Question: What is the potential diagnosis?
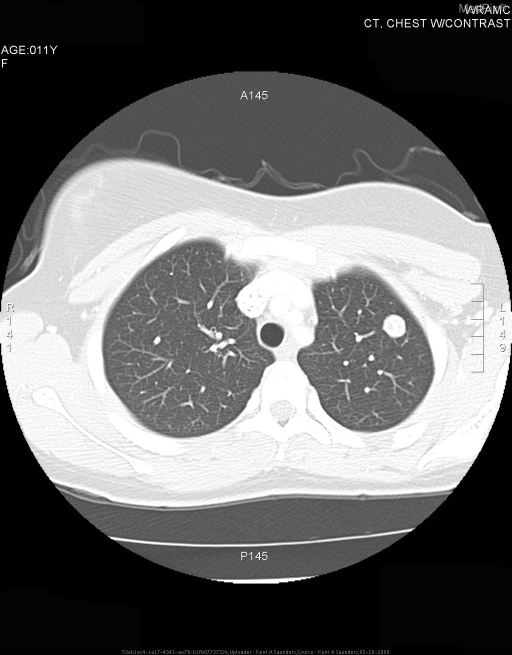
Answer: The possible diagnosis includes Granuloma
  -TB
  -Histoplasmosis
Hamartoma
Infectious
  - Pneumocystis carinii
  -Aspergilloma
Pulmonary metastatic disease
Primary pulmonary malignancy.